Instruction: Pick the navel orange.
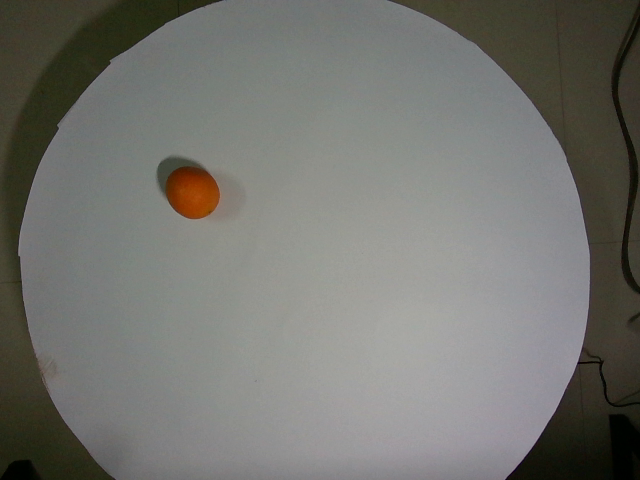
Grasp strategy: vertical